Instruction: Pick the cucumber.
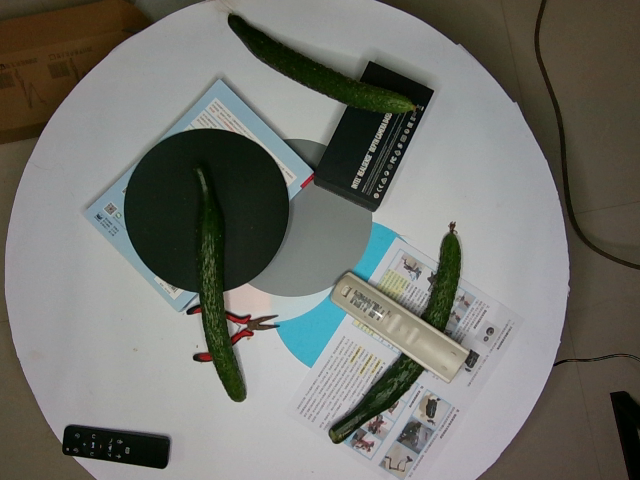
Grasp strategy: vertical